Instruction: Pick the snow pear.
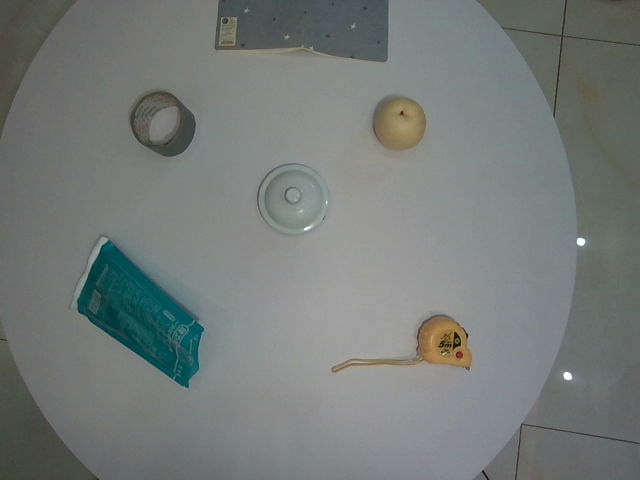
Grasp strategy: vertical